Question: What is the name of the tenant mentioned in the document?
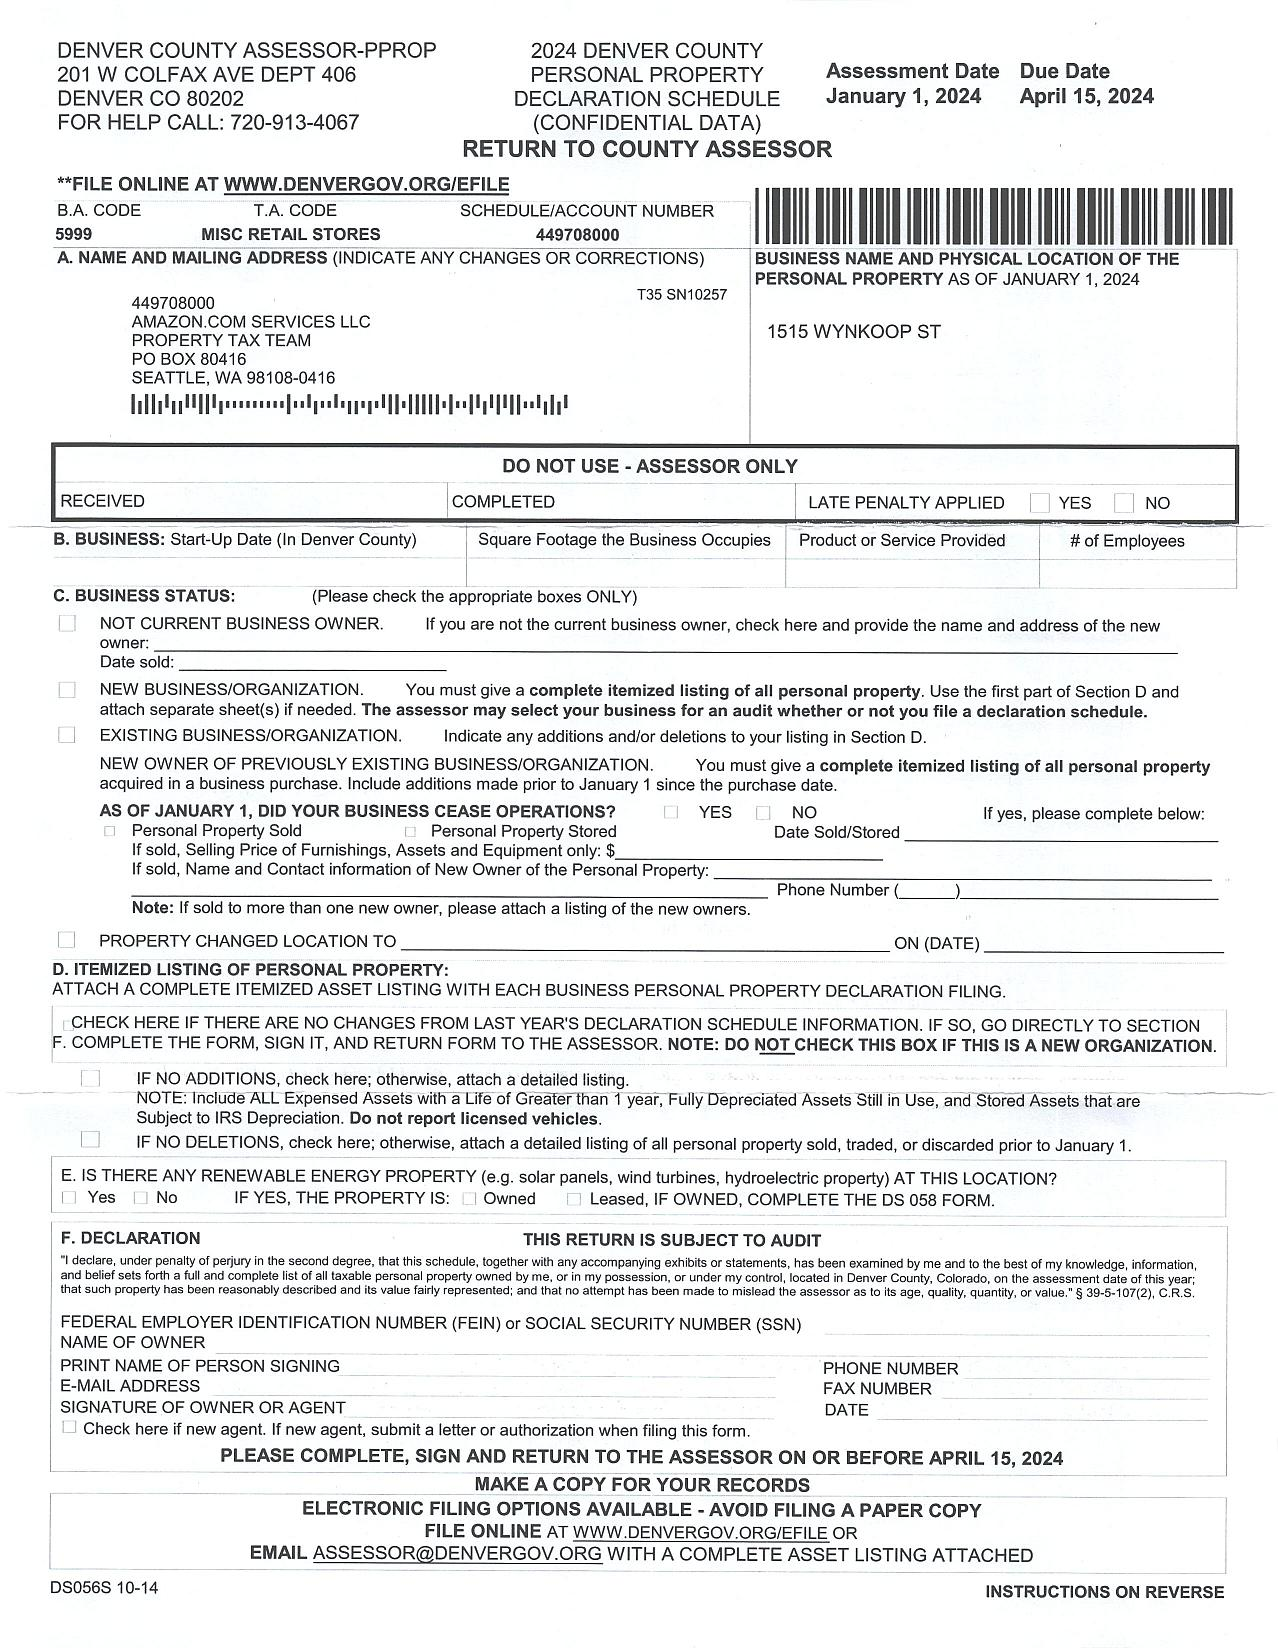
Answer: "AMAZON.COM SERVICES LLC PROPERTY TAX TEAM"